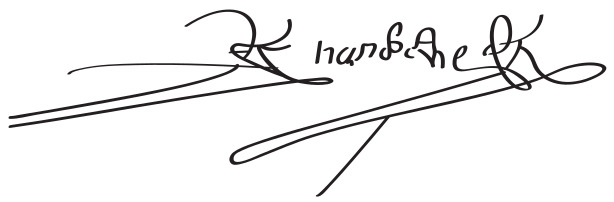
Signature of: hernán cortés